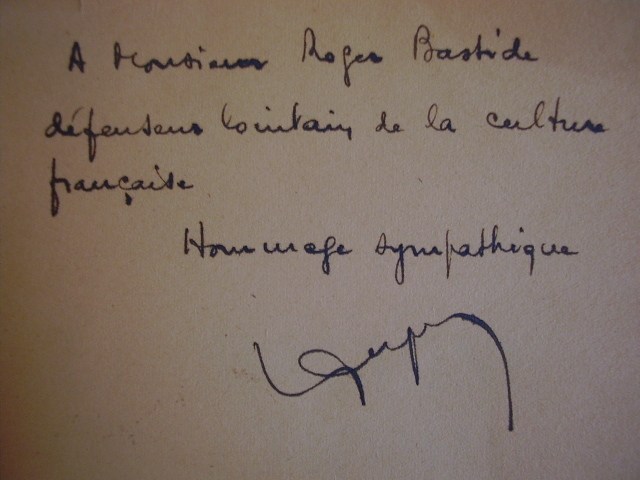
Signature of: lucien duplessy